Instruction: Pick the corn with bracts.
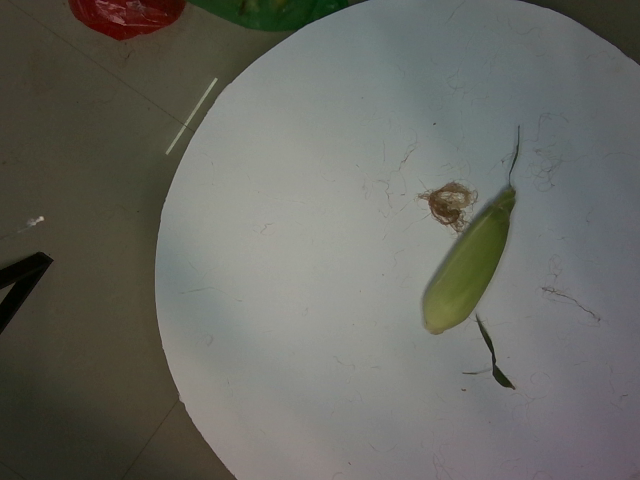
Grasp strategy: vertical